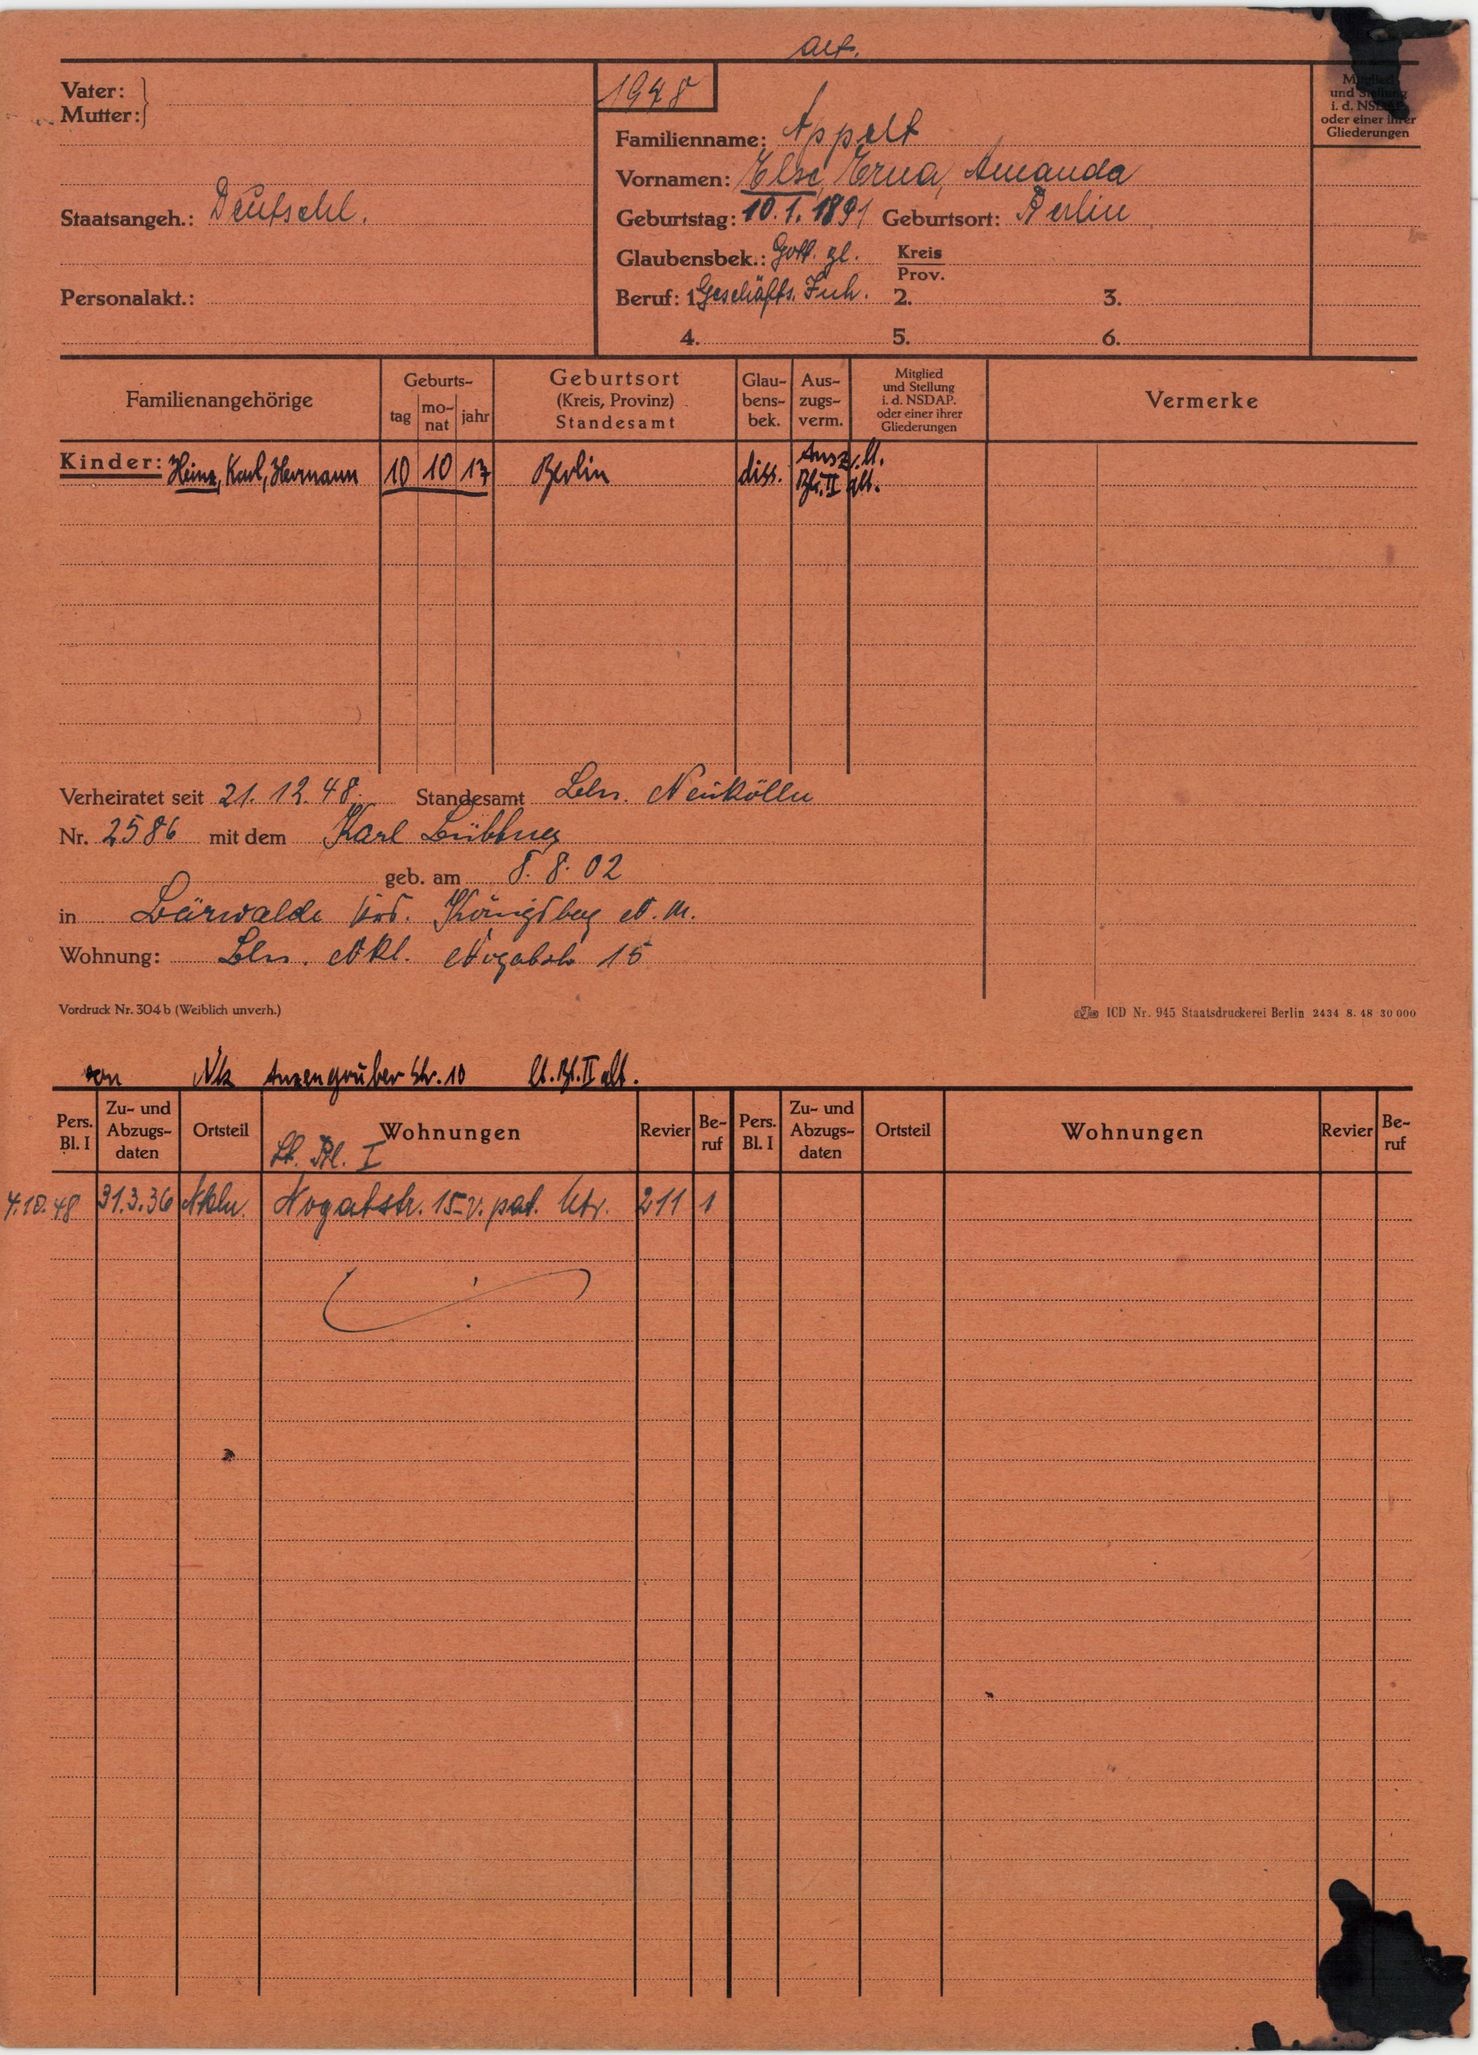
Appelt